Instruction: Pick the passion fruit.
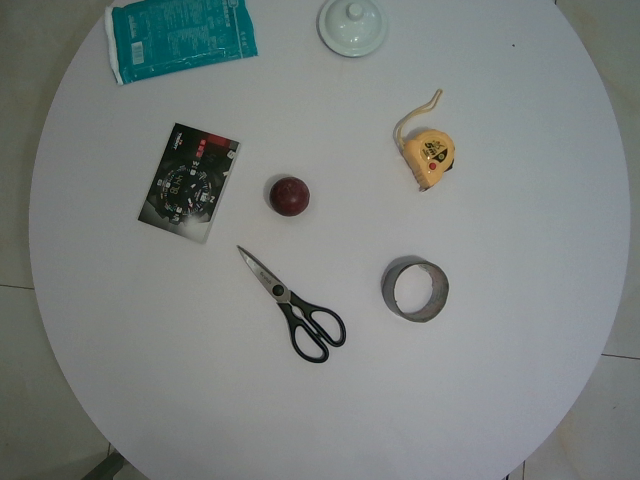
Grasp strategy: vertical